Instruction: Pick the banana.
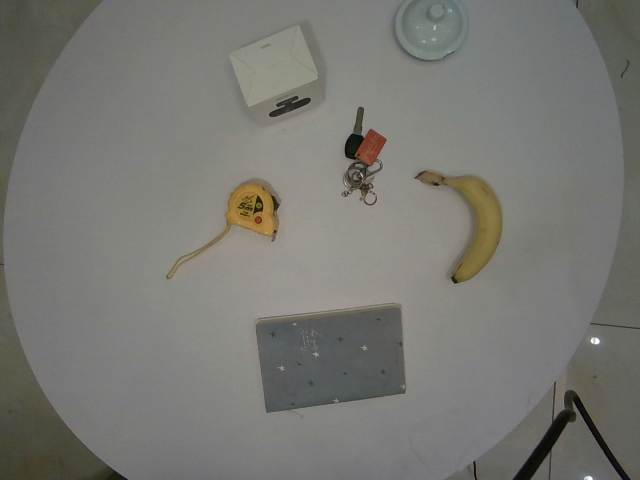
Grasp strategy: vertical